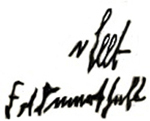
Signature of: wilhelm ritter von leeb